Question: How is the history relevant to the case?
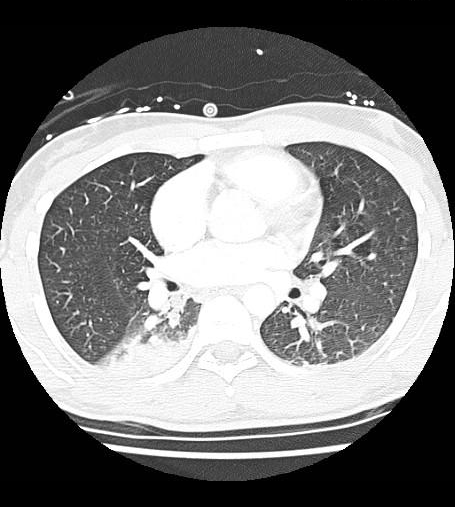
Answer: The patient's history of ICU patient who, after extubation, developed acute onset dyspnea and hypoxia. is key in understanding the case.